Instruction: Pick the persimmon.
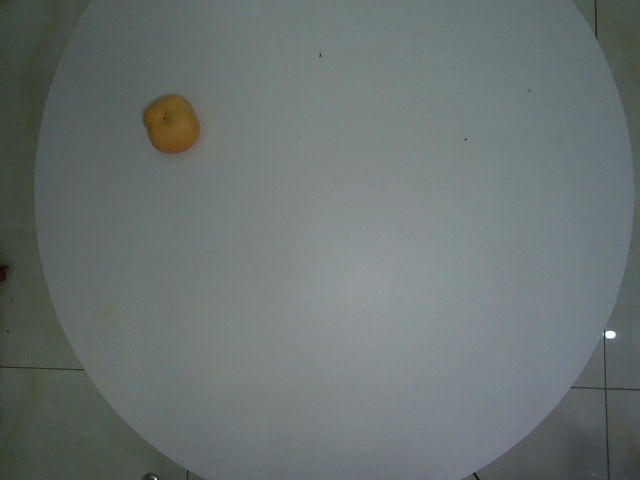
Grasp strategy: vertical